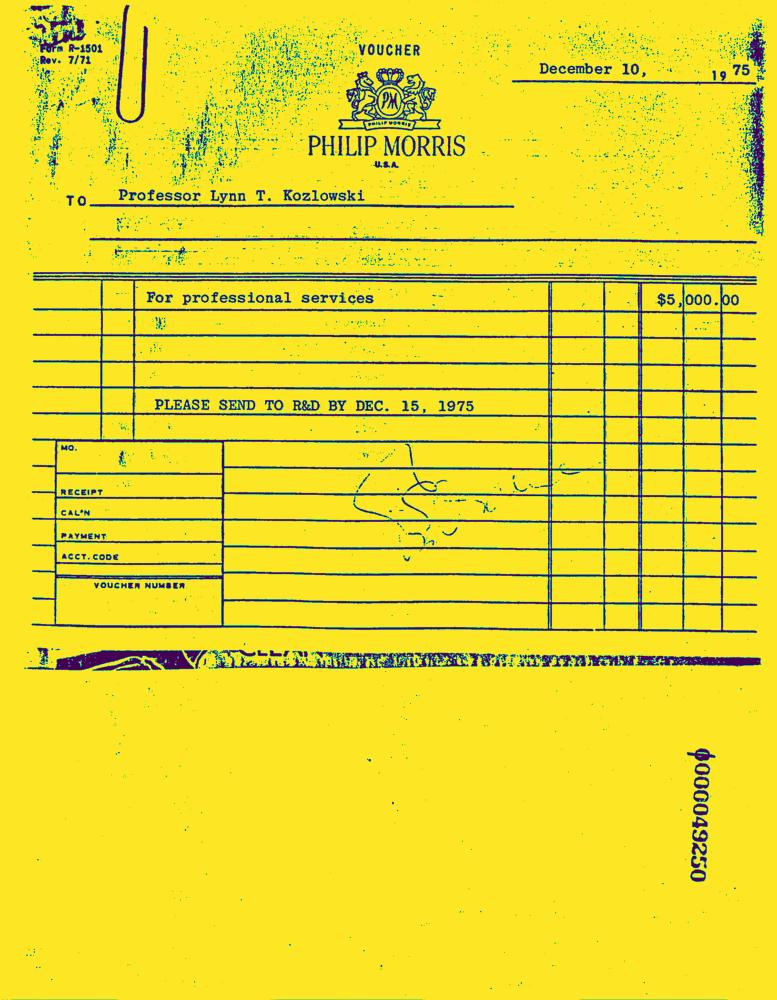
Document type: Invoice-Doc